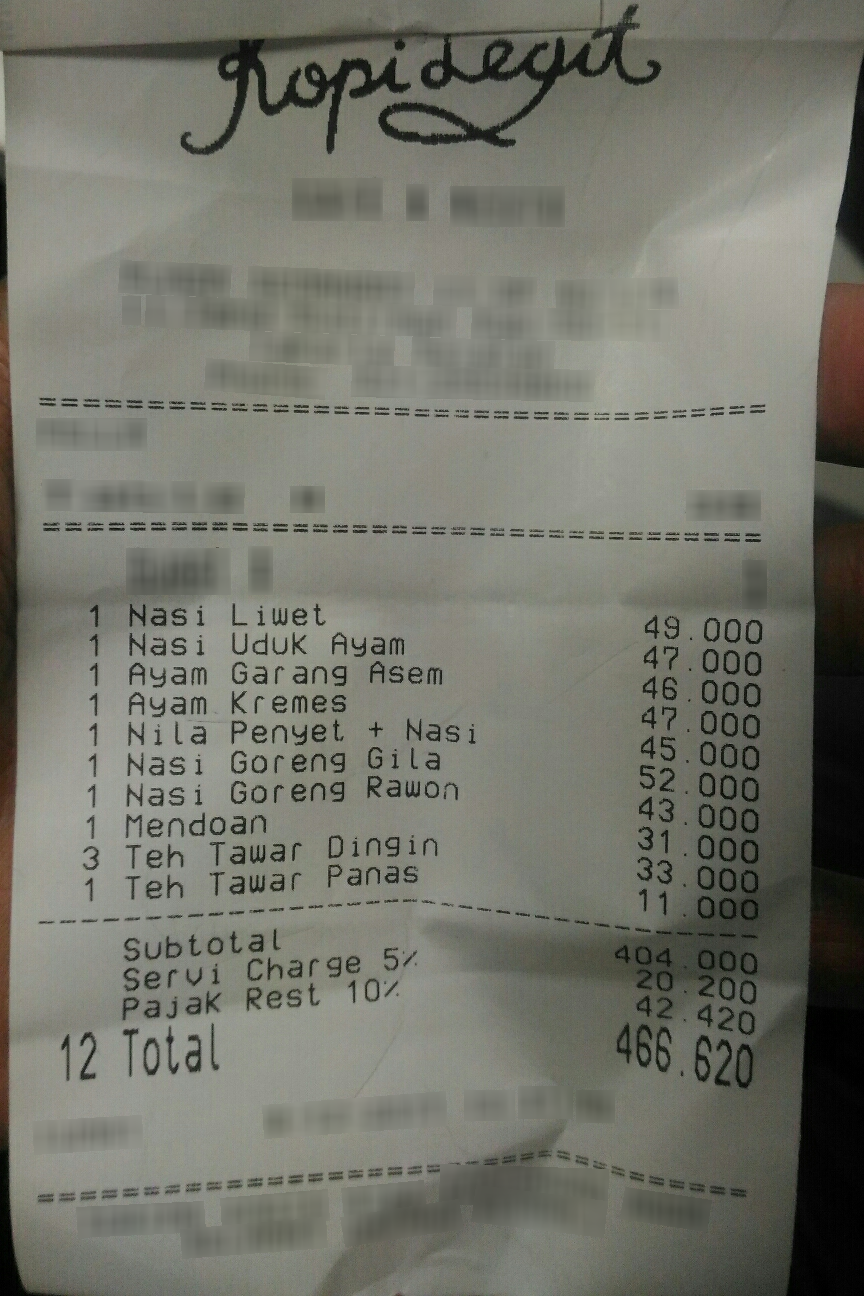
Number of items: 10
Subtotal: 404.000
Service charge: 20.200
Tax: 42.420
Total: 466.620
OCR text regions:
text: Nasi
text: Liwet
text: 1
text: 49.000
text: Total
text: 466.620
text: 12
text: Subtotal
text: 404.000
text: Servi
text: Charge
text: 5%
text: 20.200
text: Pajak
text: Rest
text: 10%
text: 42.420
text: Nasi
text: Uduk
text: Ayam
text: 1
text: 47.000
text: Ayam
text: Garang
text: Asem
text: 1
text: 46.000
text: Ayam.
text: Kremes
text: 1
text: 47.000
text: Nila
text: Penyet
text: +
text: Nasi
text: 1
text: 45.000
text: Nasi
text: Goreng
text: Gila
text: 1
text: 52.000
text: Nasi
text: Goreng
text: Rawon
text: 1
text: 43.000
text: Mendoan
text: 1
text: 31.000
text: Teh
text: Tawar
text: Dingin
text: 3
text: 33.000
text: Teh
text: Tawar
text: Panas
text: 1
text: 11.000